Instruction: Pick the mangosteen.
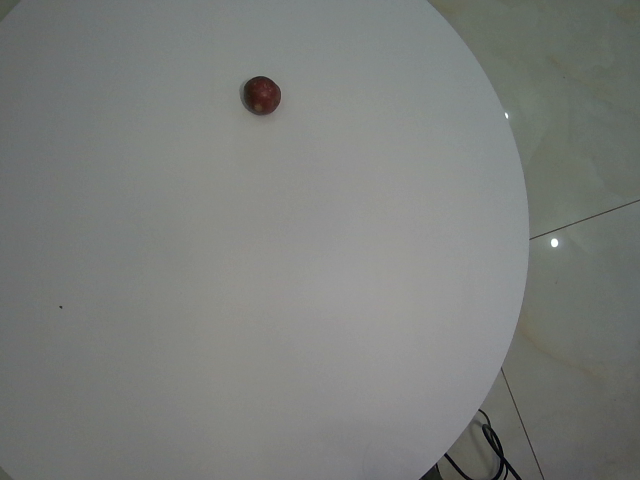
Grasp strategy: vertical